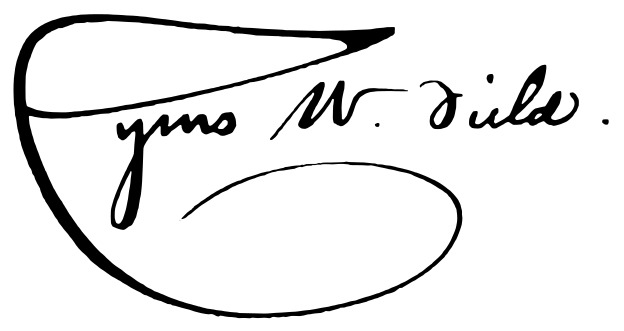
Signature of: cyrus west field